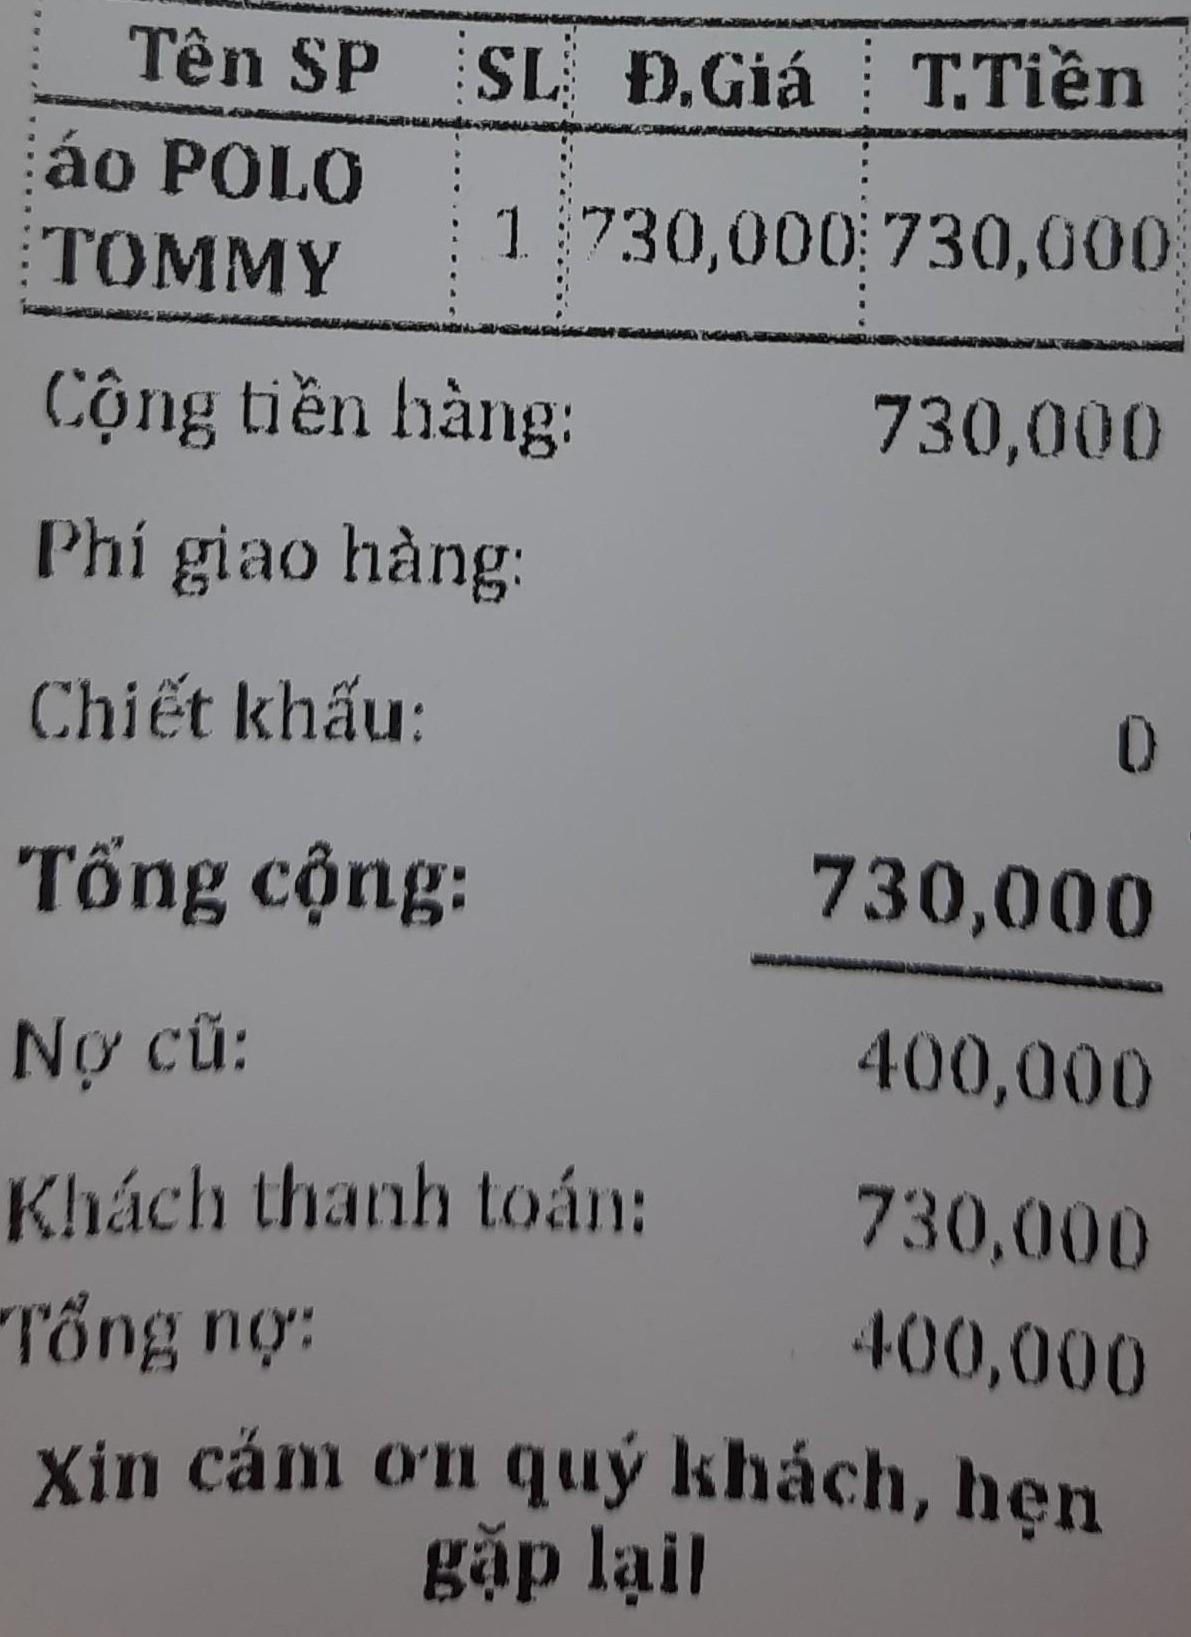
<table>
<tr>
<th>Tên SP</th>
<th>SL</th>
<th>Đ.Giá</th>
<th>T.Tiền</th>
</tr>
<tr>
<td>áo POLO TOMMY</td>
<td>1</td>
<td>730,000</td>
<td>730,000</td>
</tr>
</table>

Cộng tiền hàng: 730,000
Phí giao hàng:
Chiết khấu: 0
Tổng cộng: 730,000
Nợ cũ: 400,000
Khách thanh toán: 730,000
Tổng nợ: 400,000
Xin cảm ơn quý khách, hẹn gặp lại!